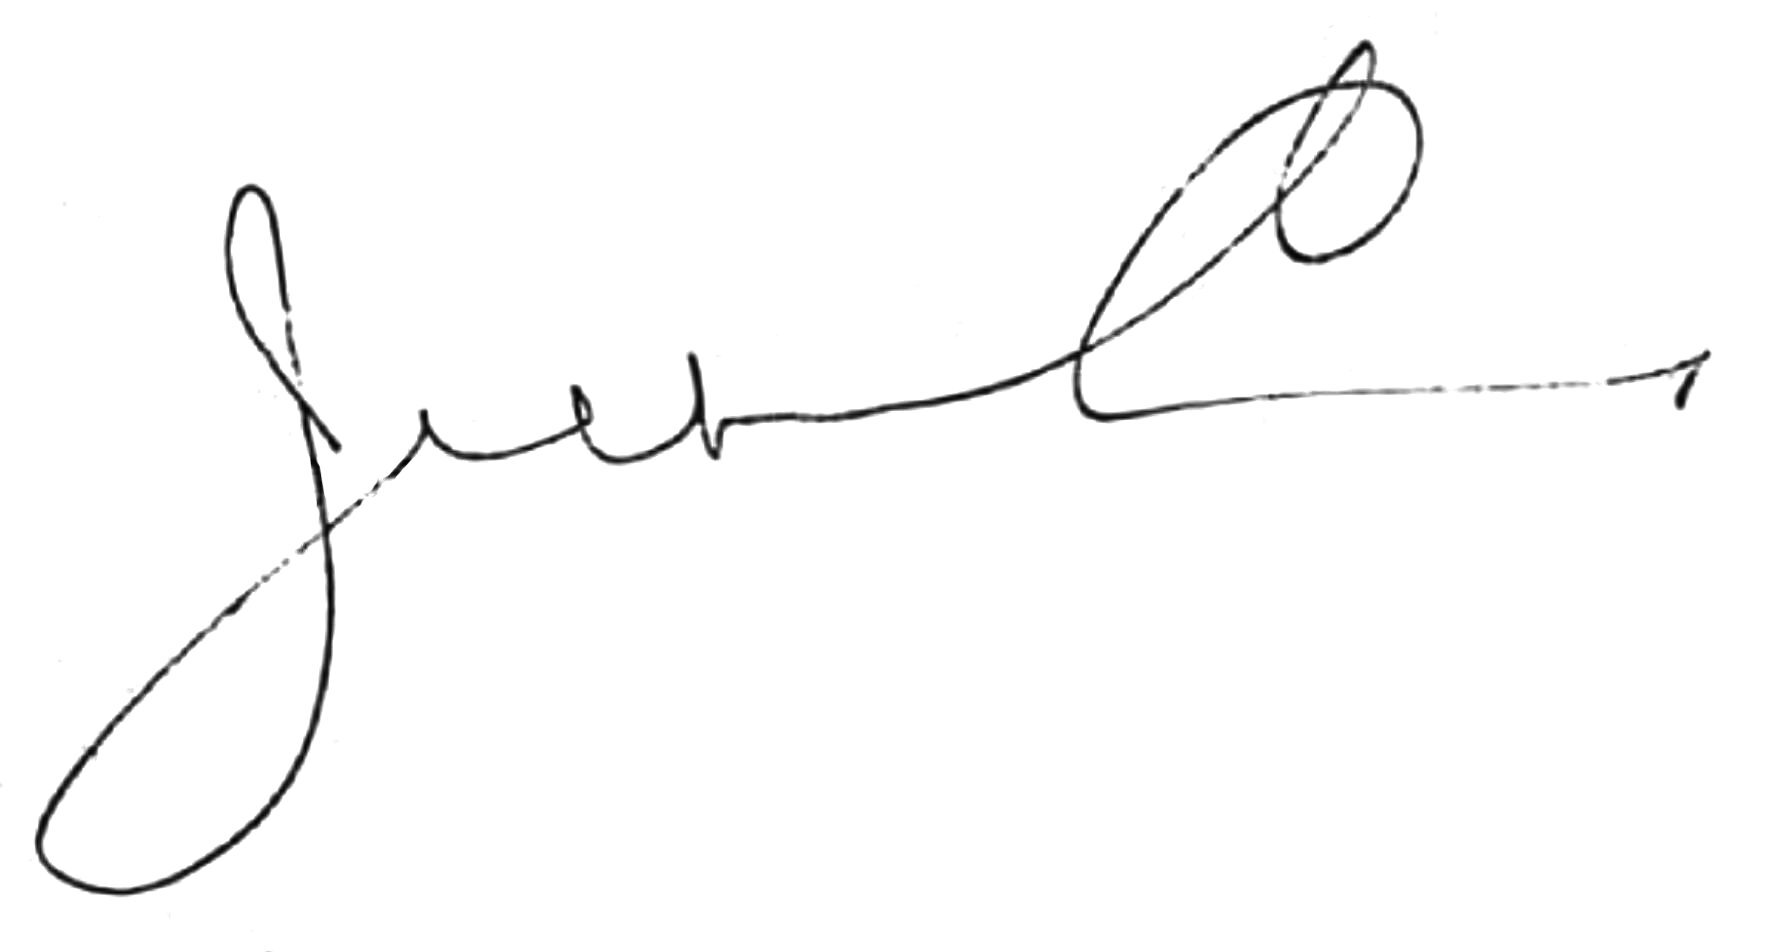
Signature of: jefferson caffery